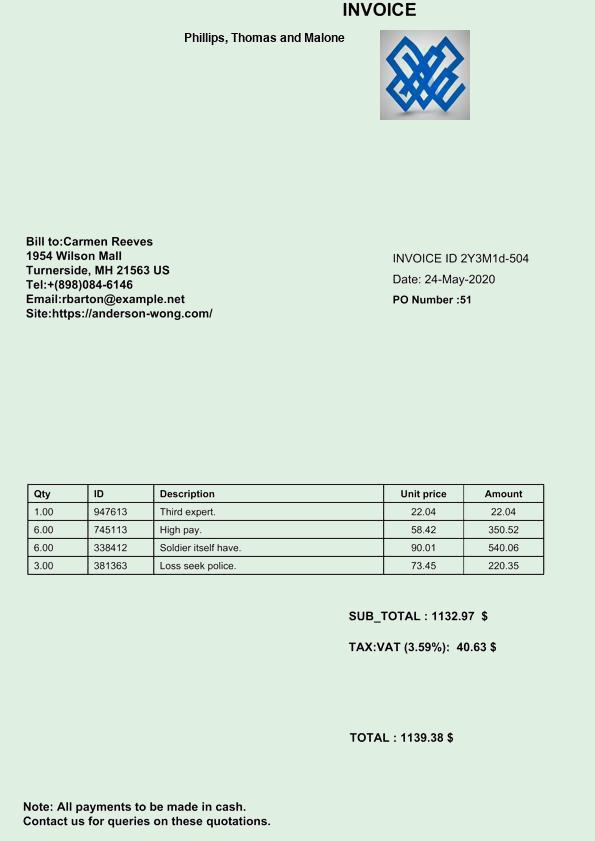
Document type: Invoice